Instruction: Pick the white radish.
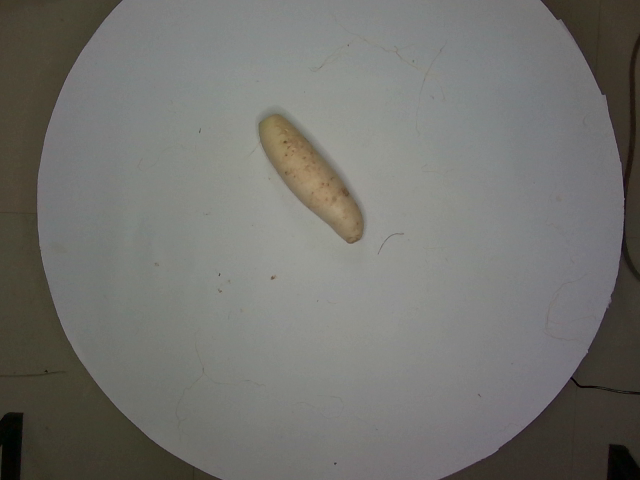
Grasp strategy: vertical